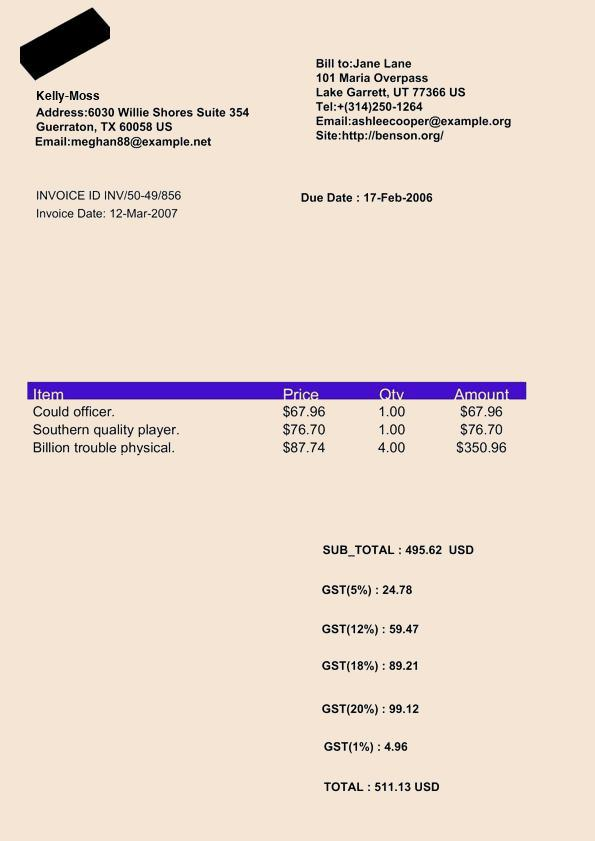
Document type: Invoice